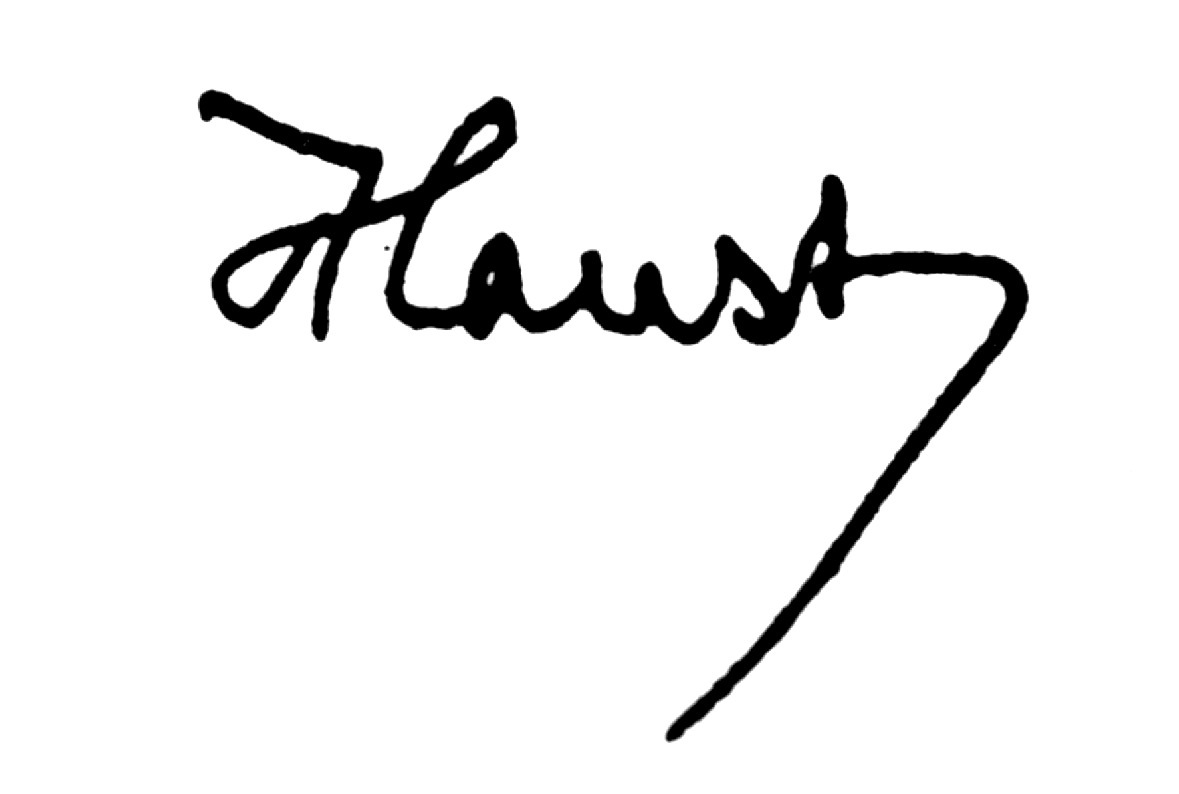
Signature of: jean haust